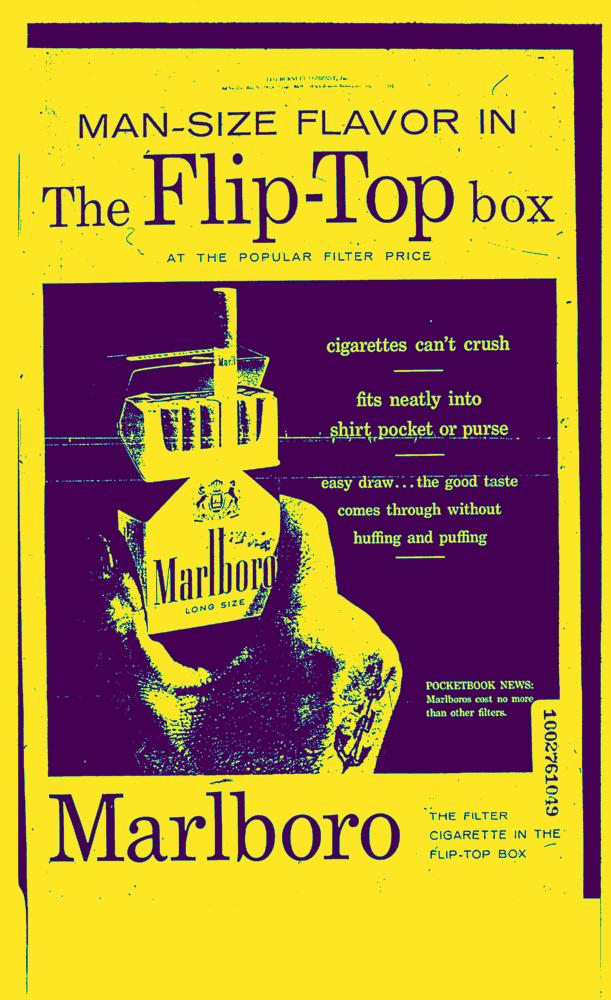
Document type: AD